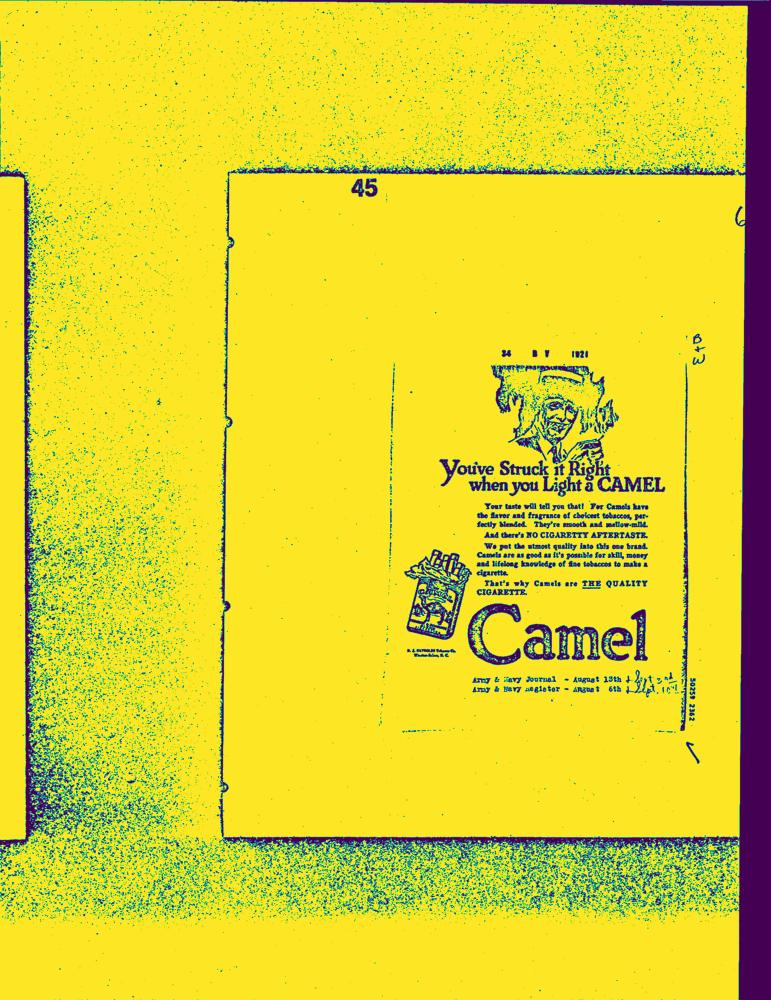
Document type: AD